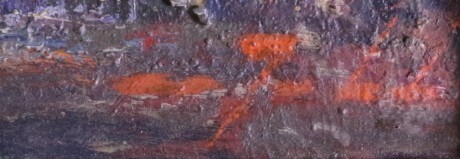
Signature of: ota jakl